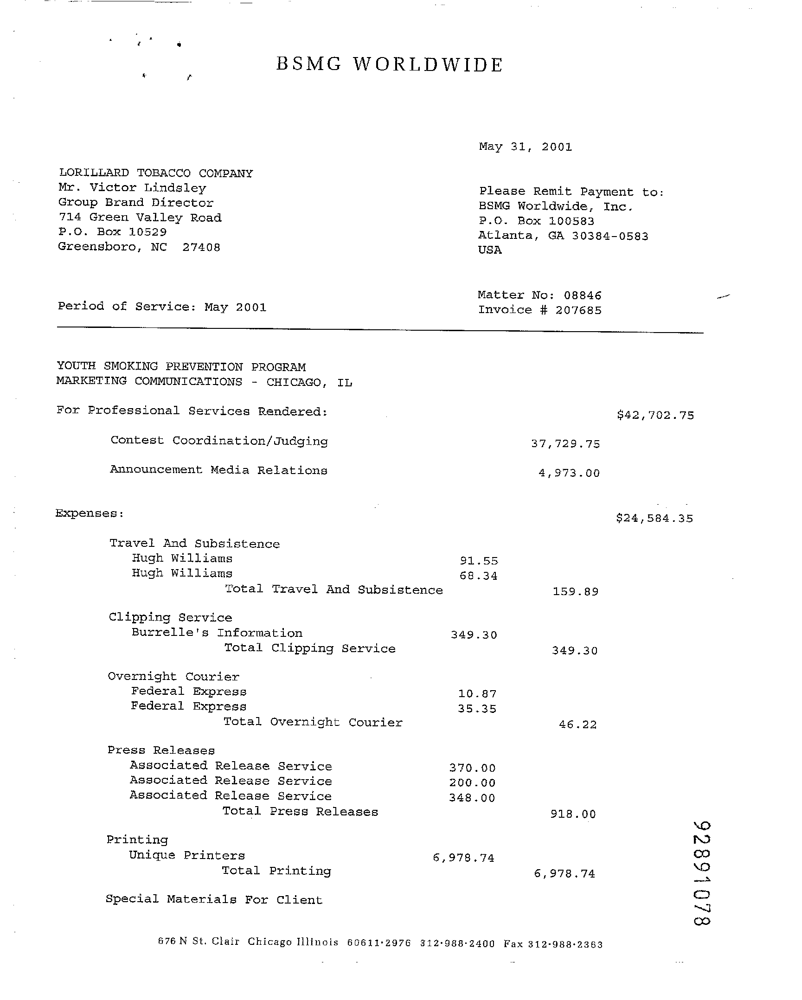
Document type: Invoice